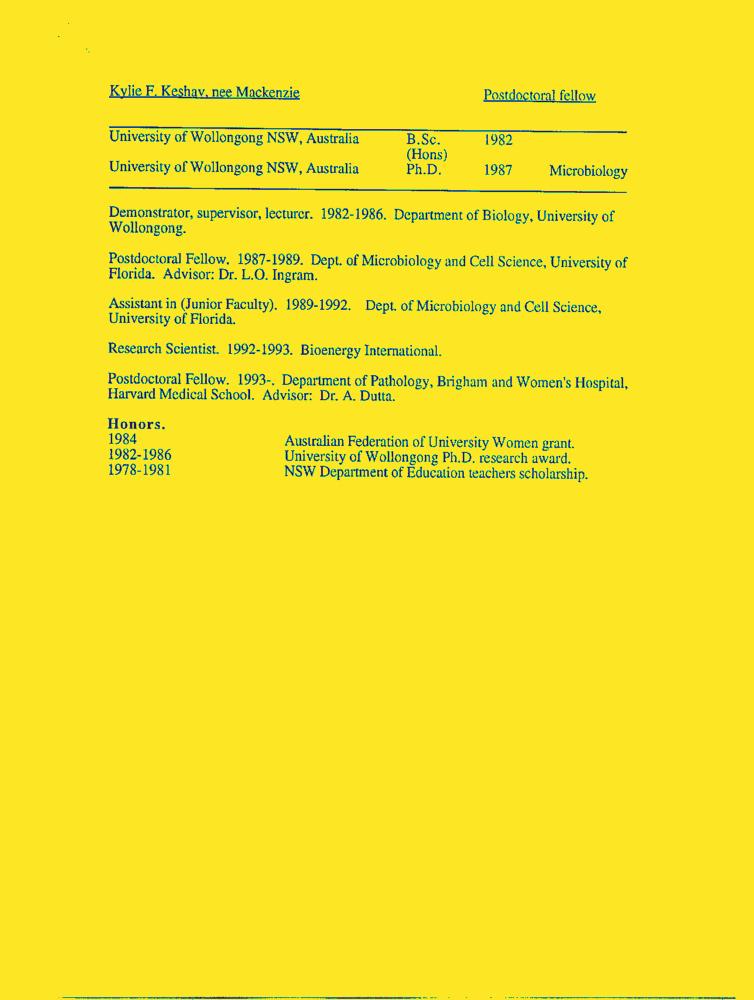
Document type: Resume-Doc